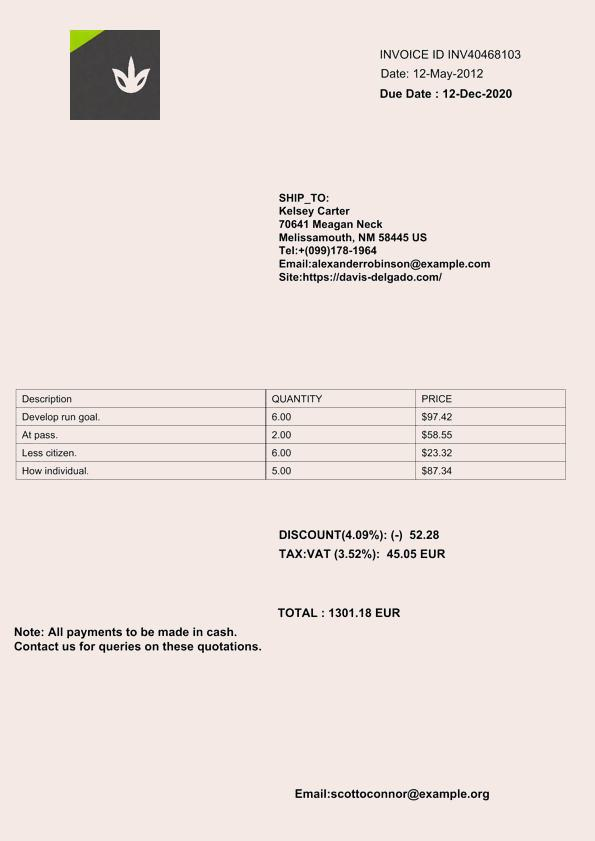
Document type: Invoice